Question: What are the imaging findings?
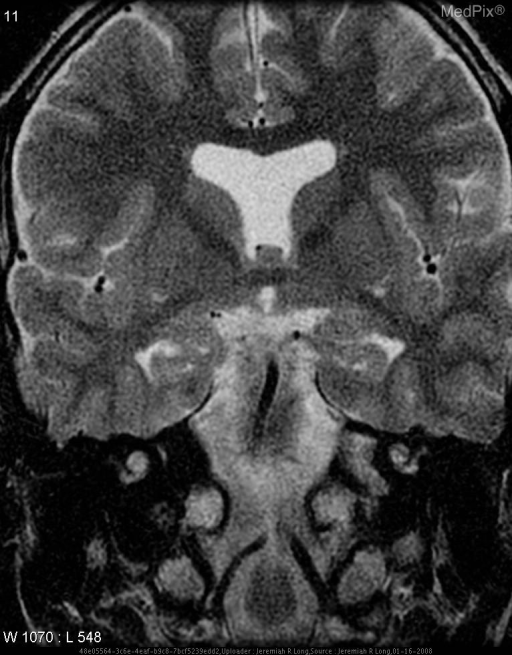
Answer: The imaging shows An axial T2 image through the mid brain demonstrates absence of the septum pellucidum.  Coronal T2 images also demonstrate absence of the septum pellucidum as well as hypoplasia of the optic tracts, chiasm and optic nerves. No other abnormalities were present. Axial T2 image through the mid brain demonstrates absence of the septum pellucidum. Coronal T2 images again demonstrate absence of the septum pellucidum as well as hypoplasia of the optic tracts, chiasm and nerves..